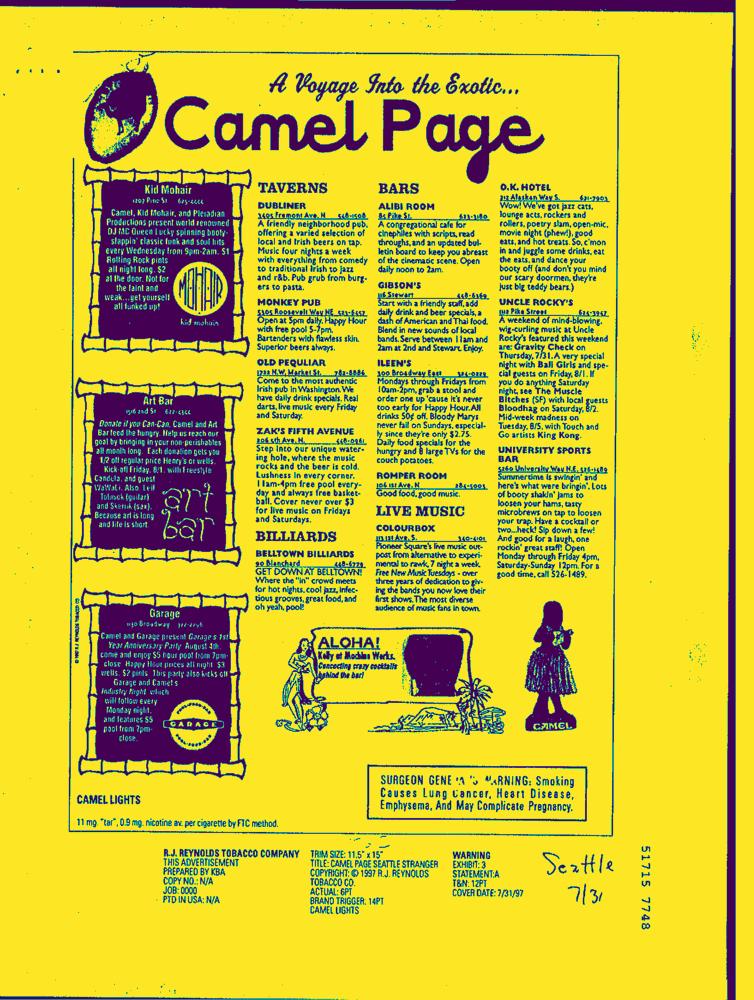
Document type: AD